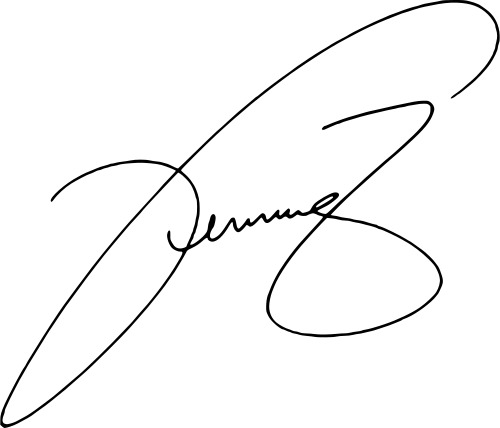
Signature of: venus williams